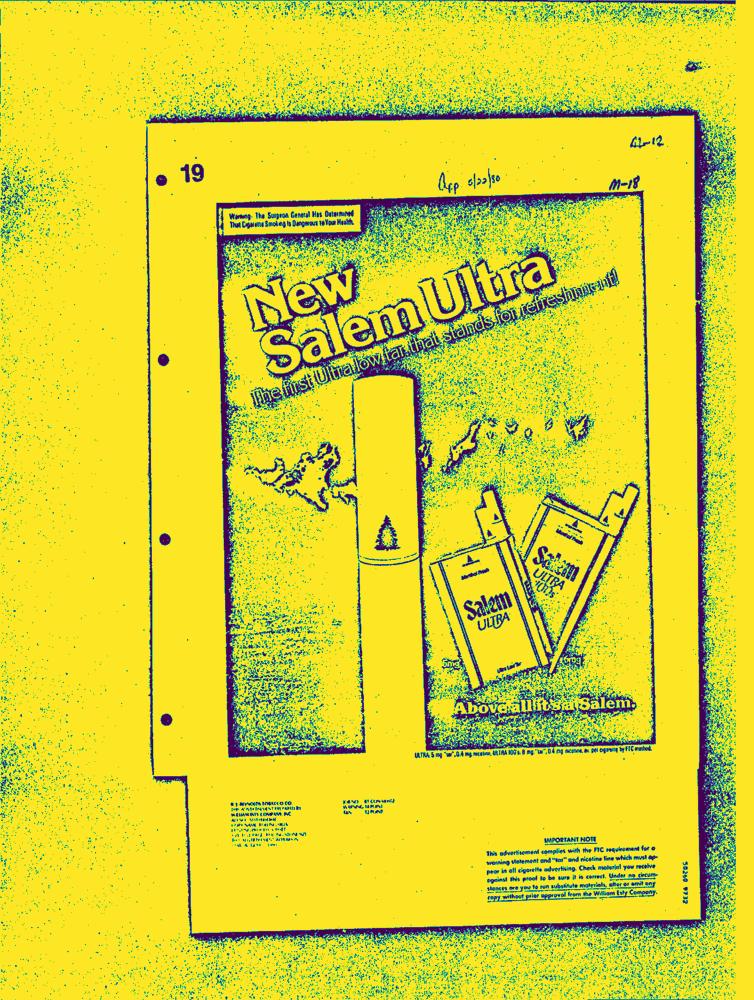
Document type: AD